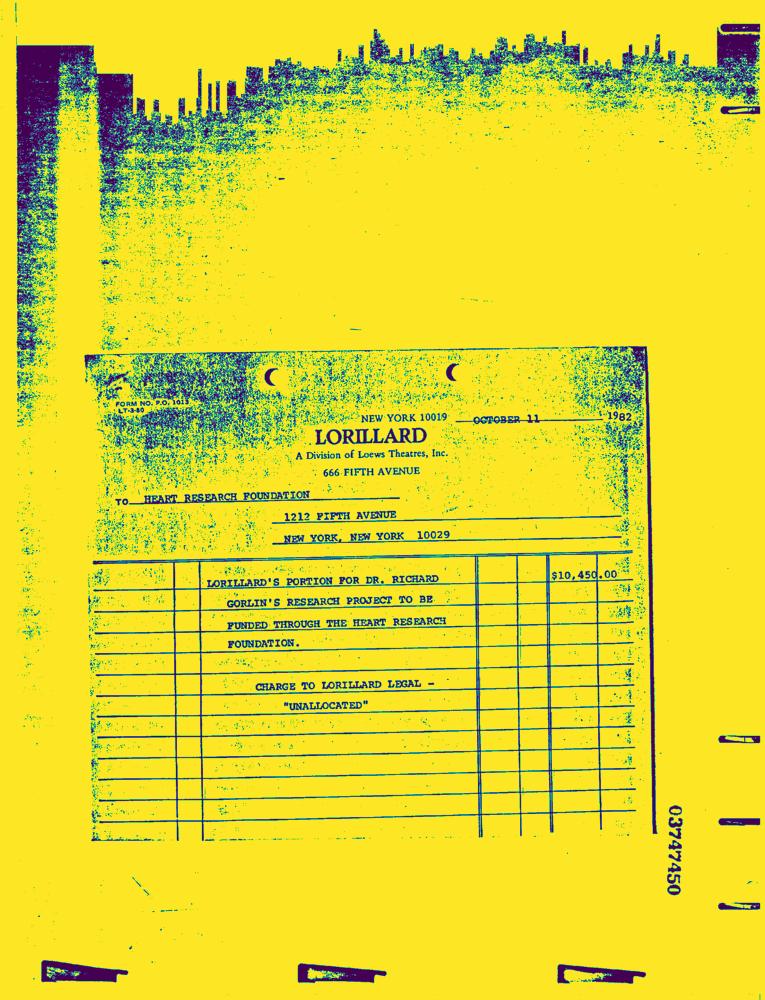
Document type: Invoice-Doc